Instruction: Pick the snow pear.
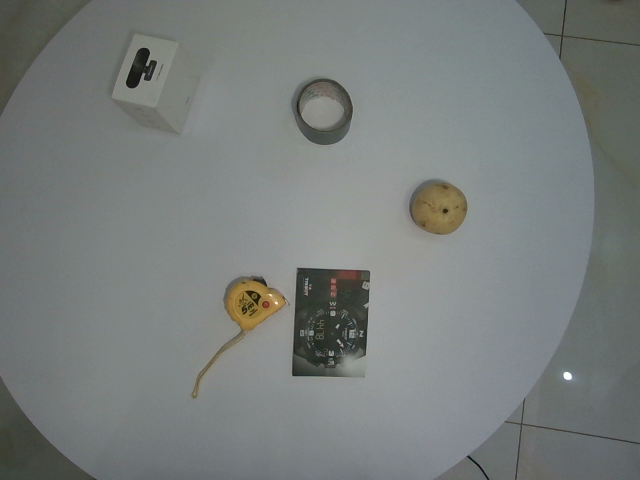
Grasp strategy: vertical